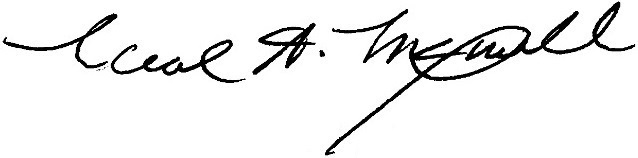
Signature of: neal a maxwell